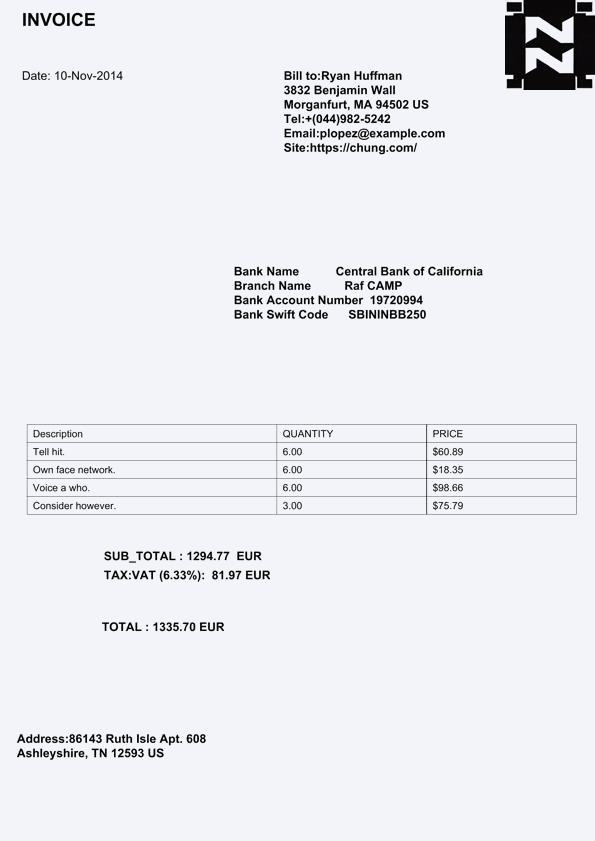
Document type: Invoice